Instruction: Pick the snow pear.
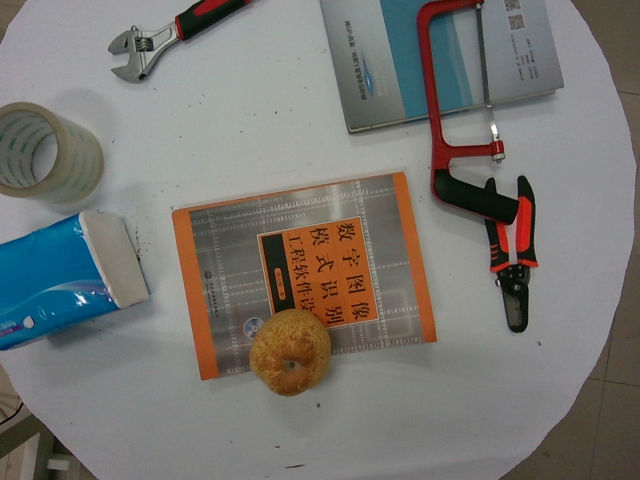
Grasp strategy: vertical